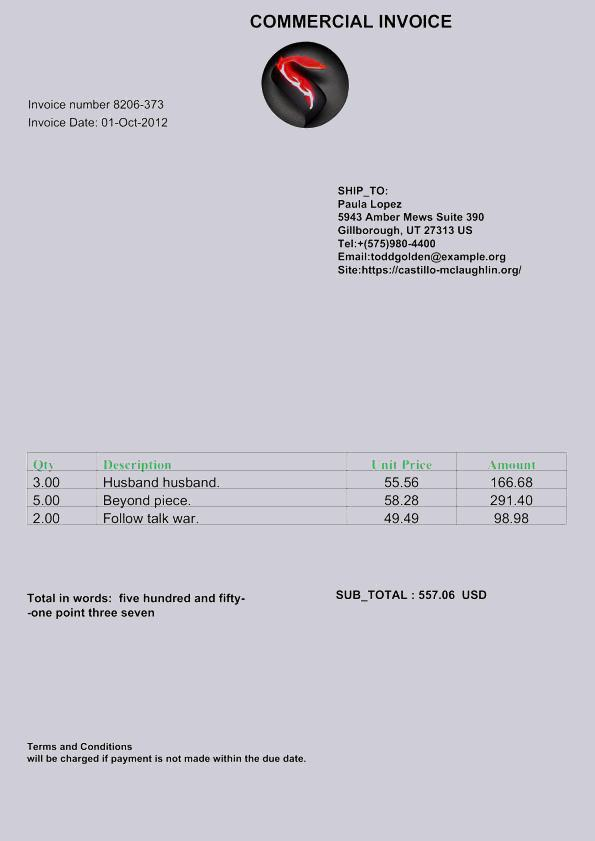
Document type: Invoice